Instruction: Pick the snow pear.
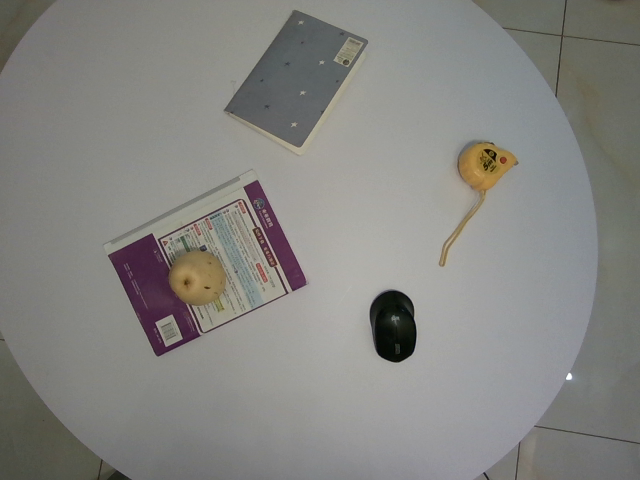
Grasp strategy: vertical